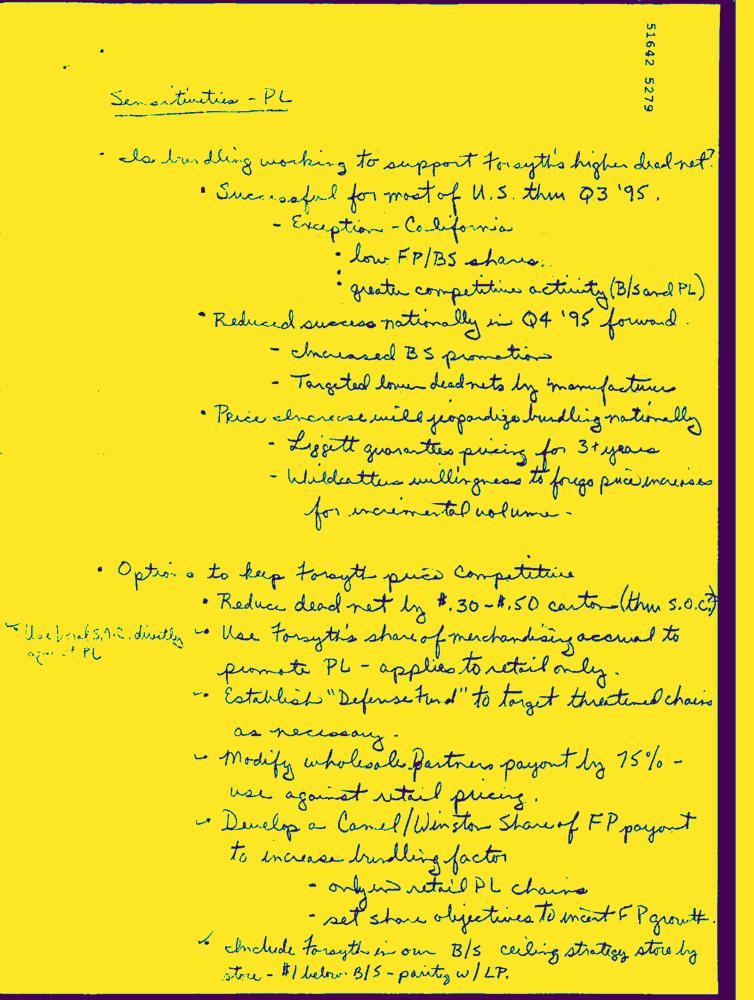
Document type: Hand-Written